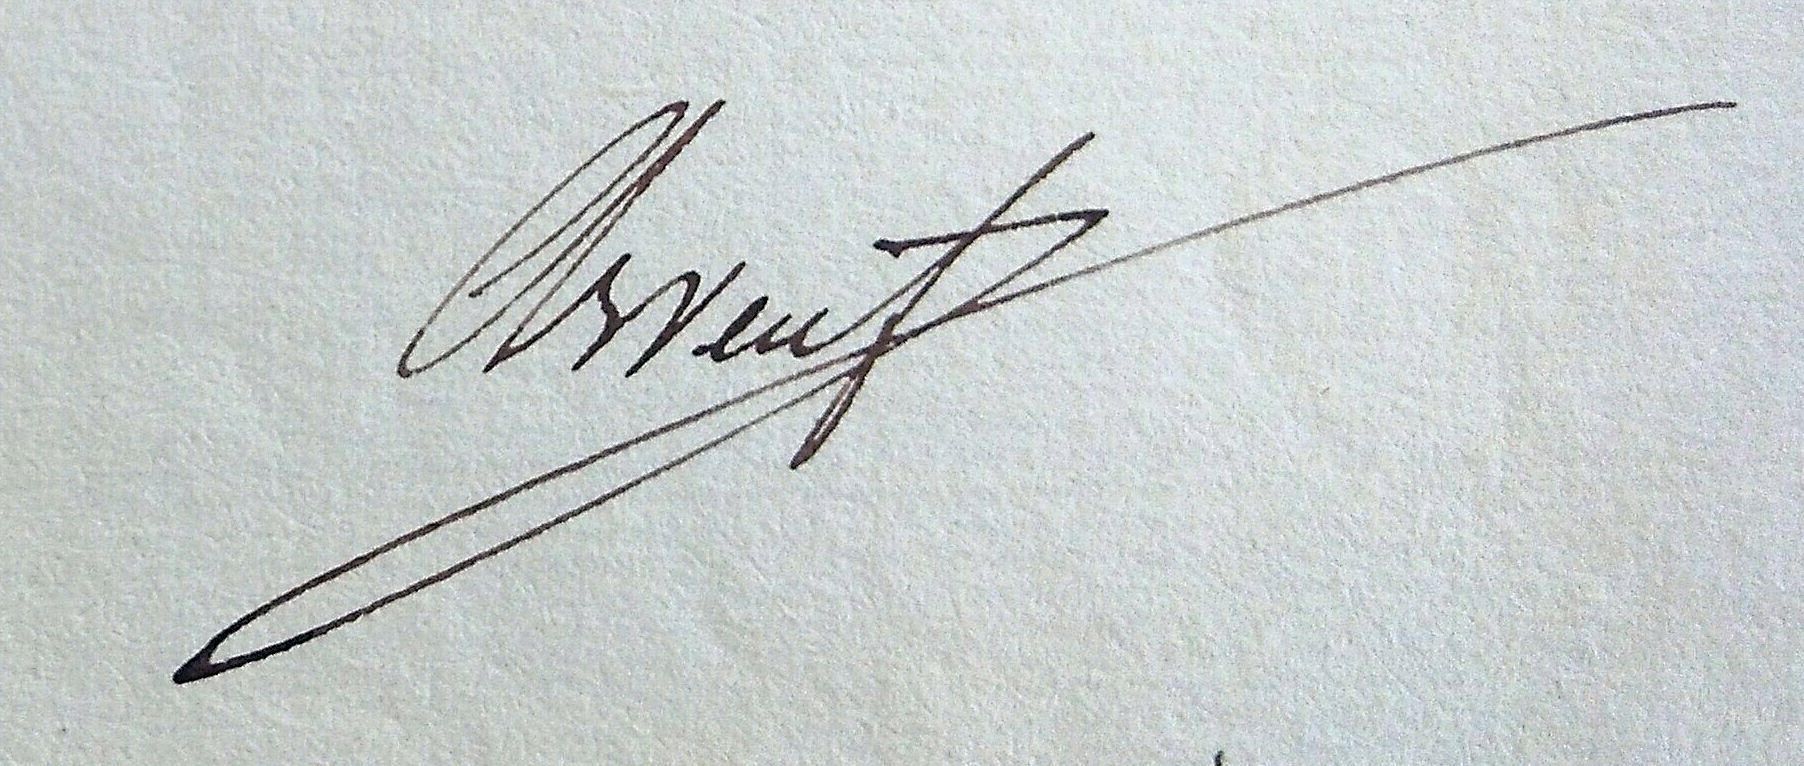
Signature of: jean jacques arveuf fransquin